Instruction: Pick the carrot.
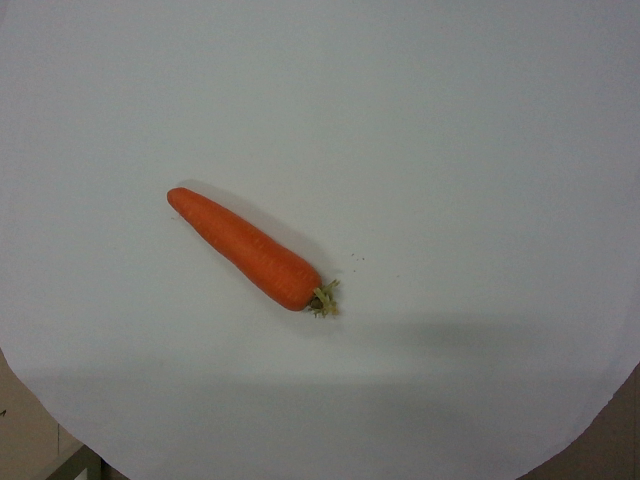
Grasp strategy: vertical